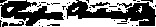
Signature of: rufus babcock